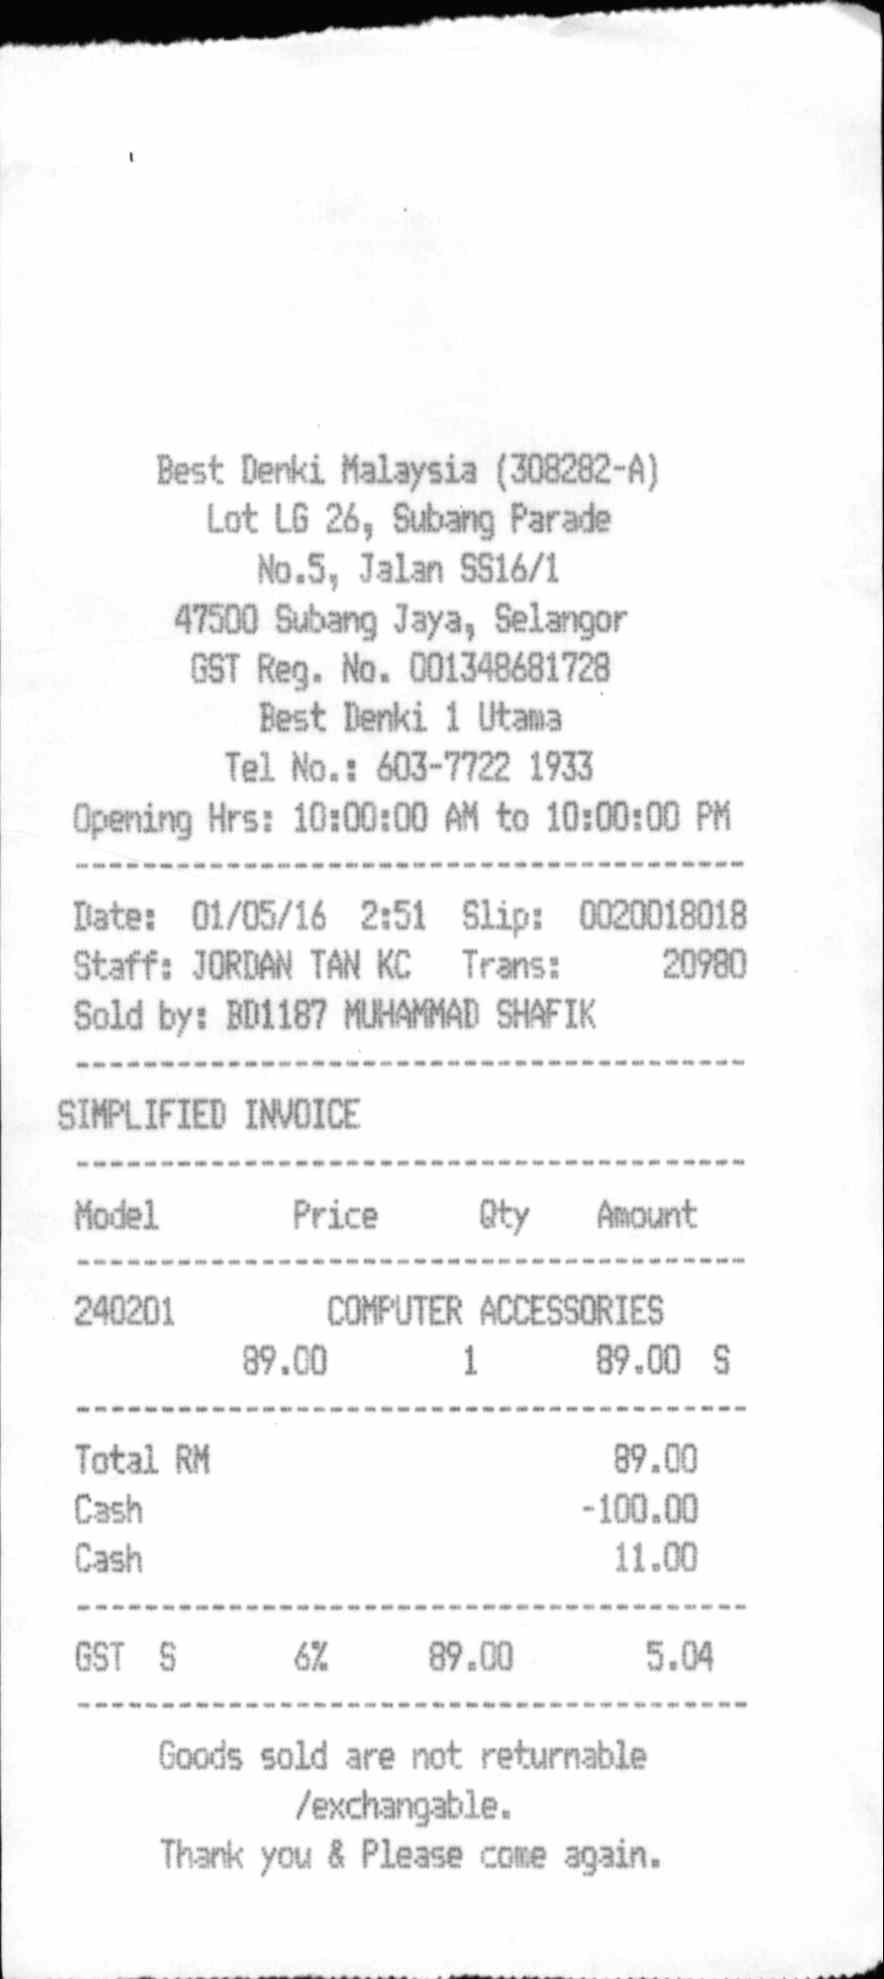
BEST DENKI MALAYSIA (308282-A)
LOT LG 26, SUBANG PARADE
NO.5, JALAN SS16/1
47500 SUBANG JAYA, SELANGOR
GST REG. NO. 001348681728
BEST DENKI 1 UTAMA
TEL NO.: 603-7722 1933
OPENING HRS: 10:00:00 AM TO 10:00:00 PM
DATE:
SLIP:
STAFF: JORDAN TAN KC
TRANS:
20980
SOLD BY: BD1187 MUHAMMAD SHAFIK
SIMPLIFIED INVOICE
MODEL
PRICE
QTY
AMOUNT
240201
COMPUTER ACCESSORIES
89.00
1
89.00 S
TOTAL RM
89.00
CASH
-100.00
CASH
11.00
GST S
6%
89.00
5.04
GOODS SOLD ARE NOT RETURNABLE
/EXCHANGABLE.
THANK YOU & PLEASE COME AGAIN.
01/05/16
2:51
0020018018